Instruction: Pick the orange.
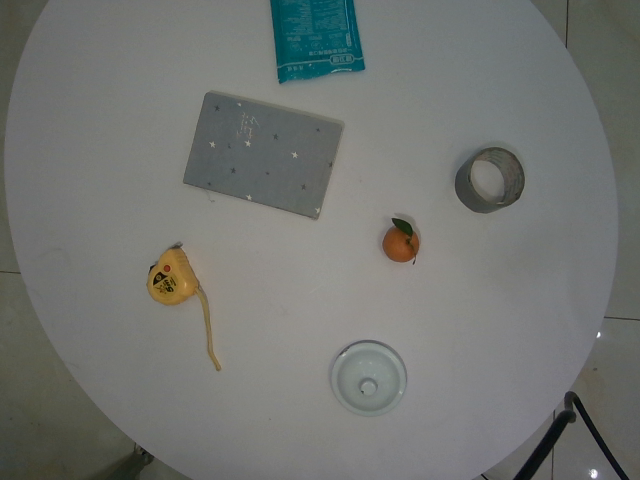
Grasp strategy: vertical